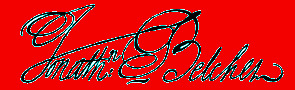
Signature of: jonathan belcher